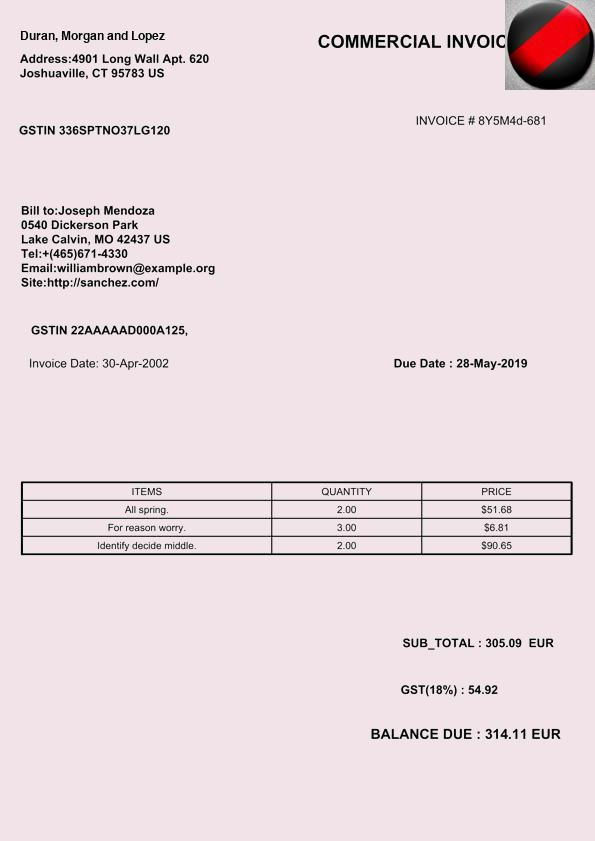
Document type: Invoice